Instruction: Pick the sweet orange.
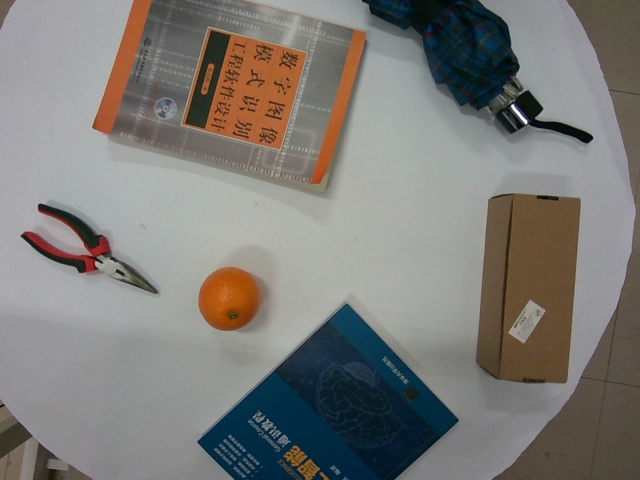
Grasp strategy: vertical